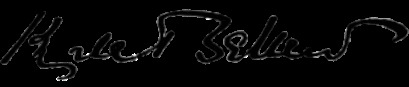
Signature of: kyrle bellew